Question: What jurisdiction, city, or county is the document associated with?
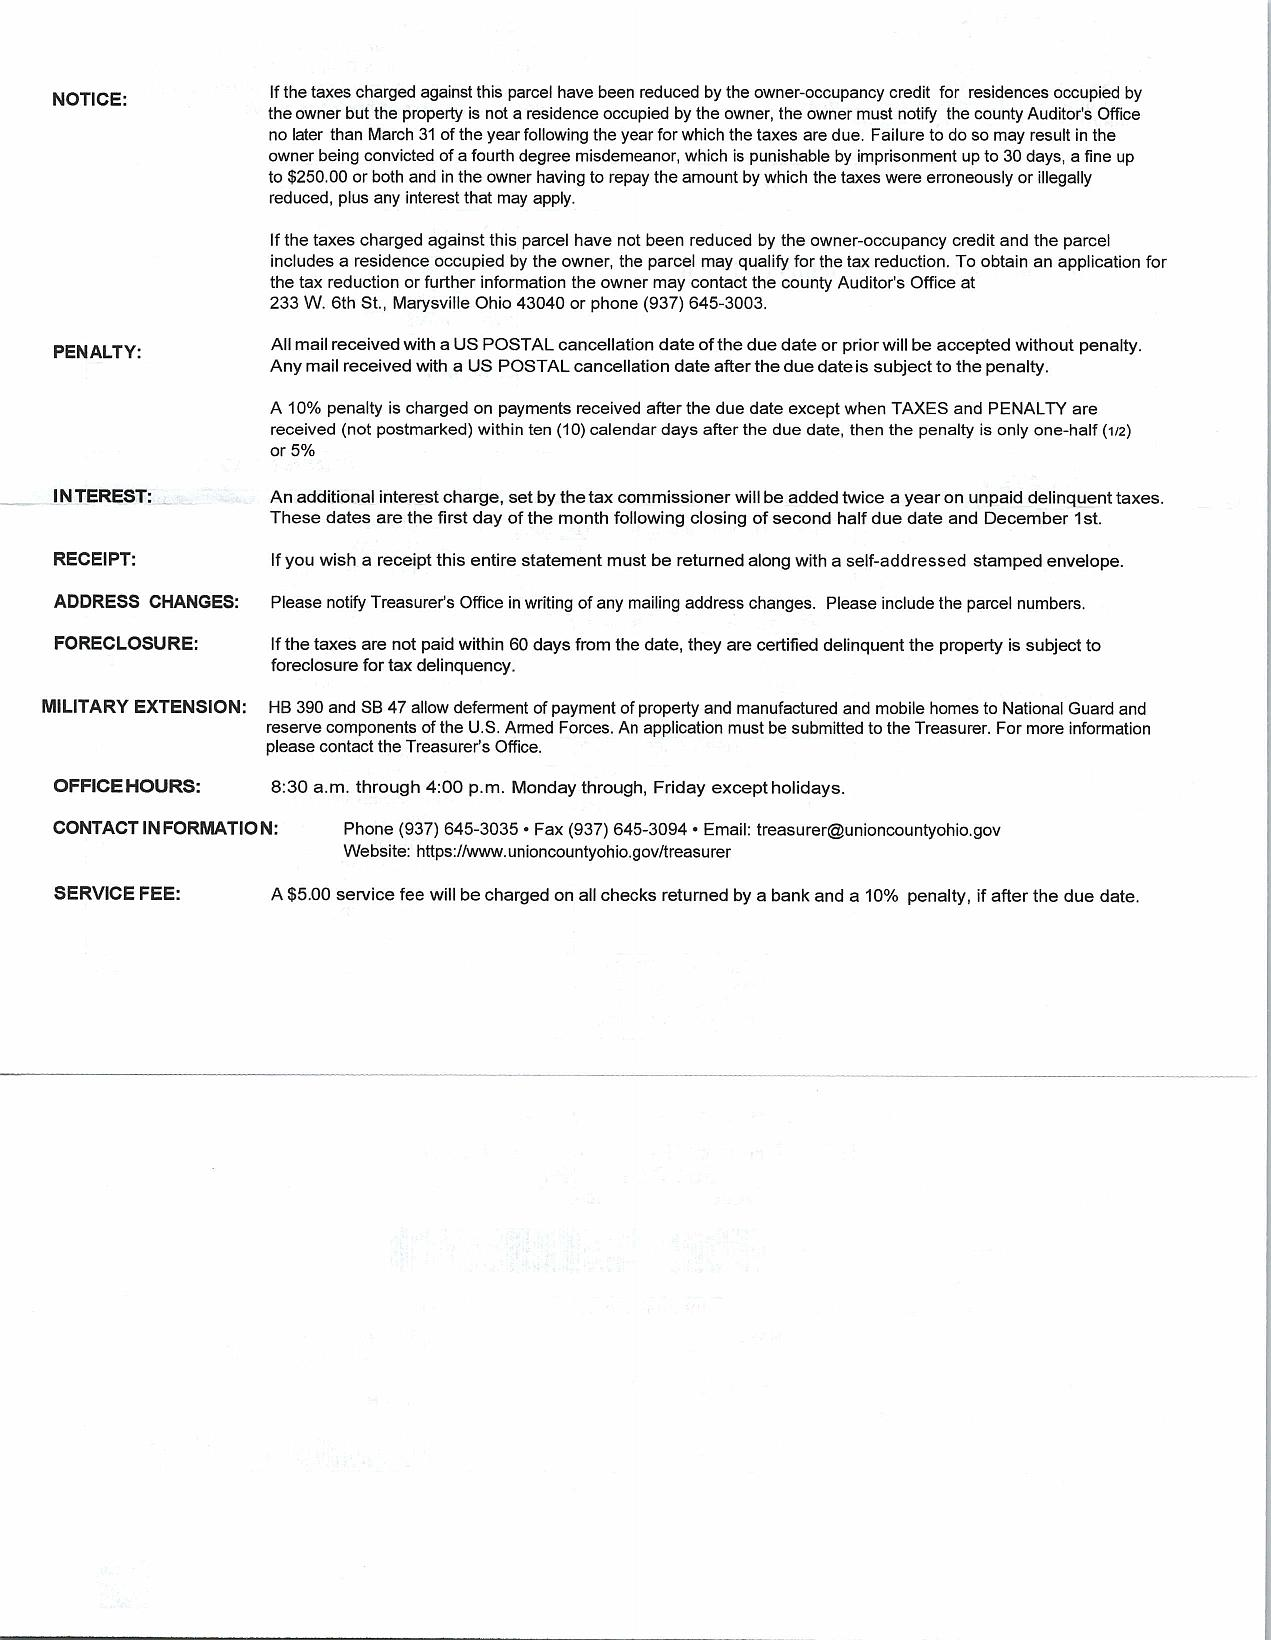
Answer: "Union County"